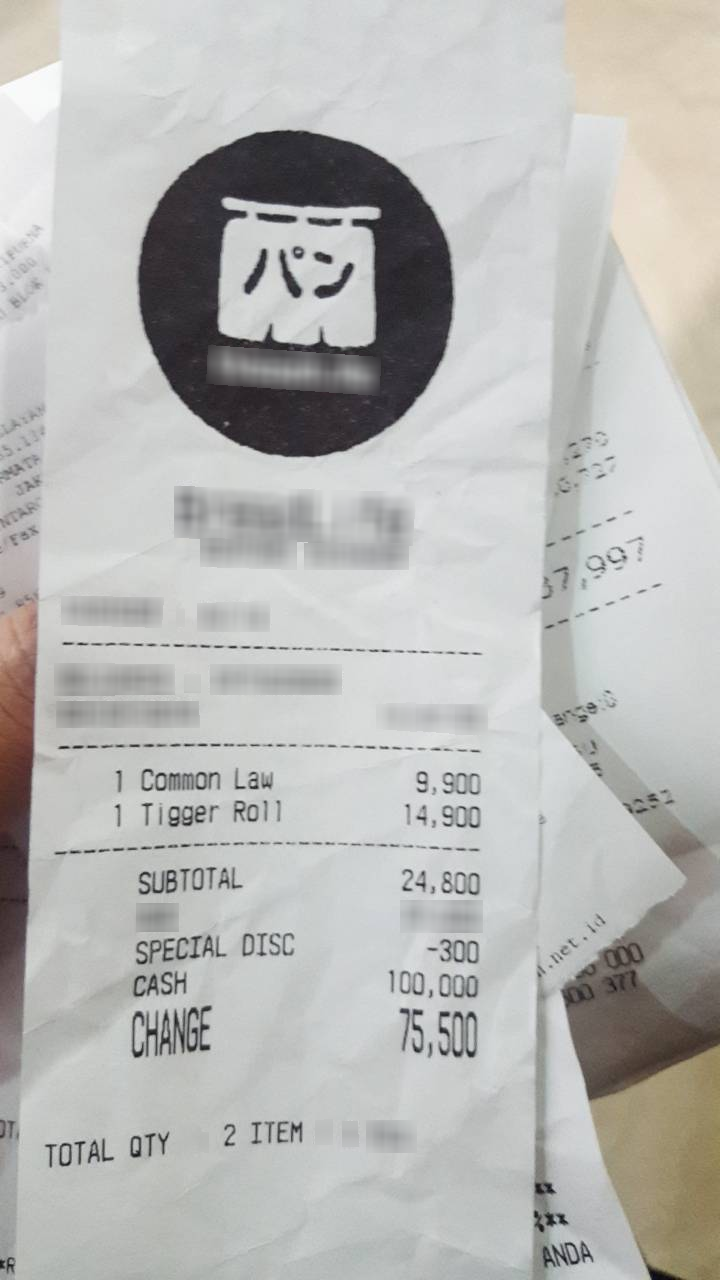
Extraction:
receipt: line_items: name: Common Law
price: 9,900
qty: 1
name: Tigger Roll
price: 14,900
qty: 1
subtotal: 24,800